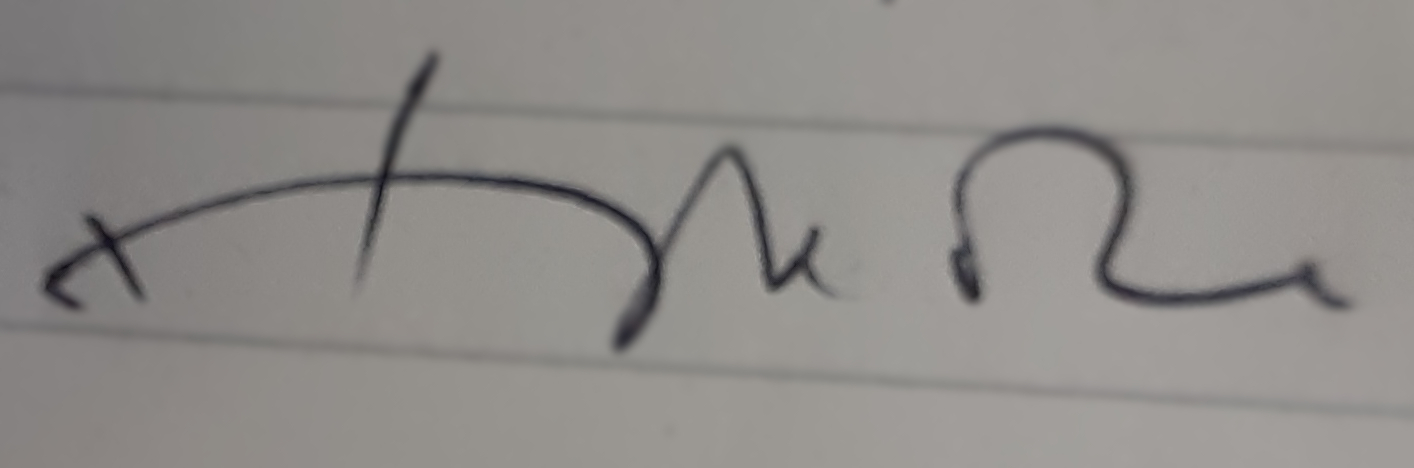
Signature of: jean paul honoré